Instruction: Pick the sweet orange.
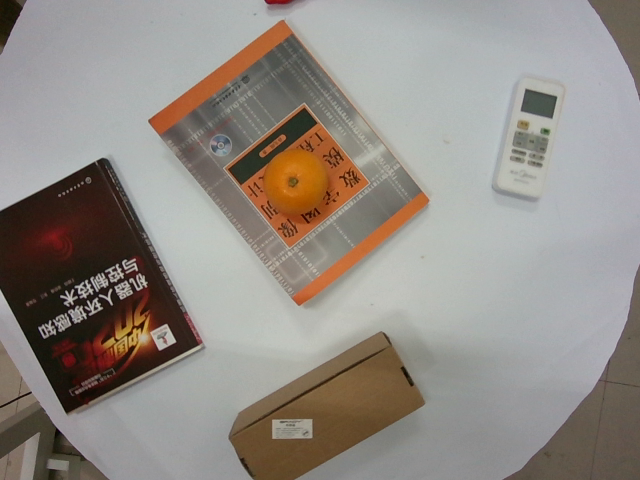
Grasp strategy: vertical